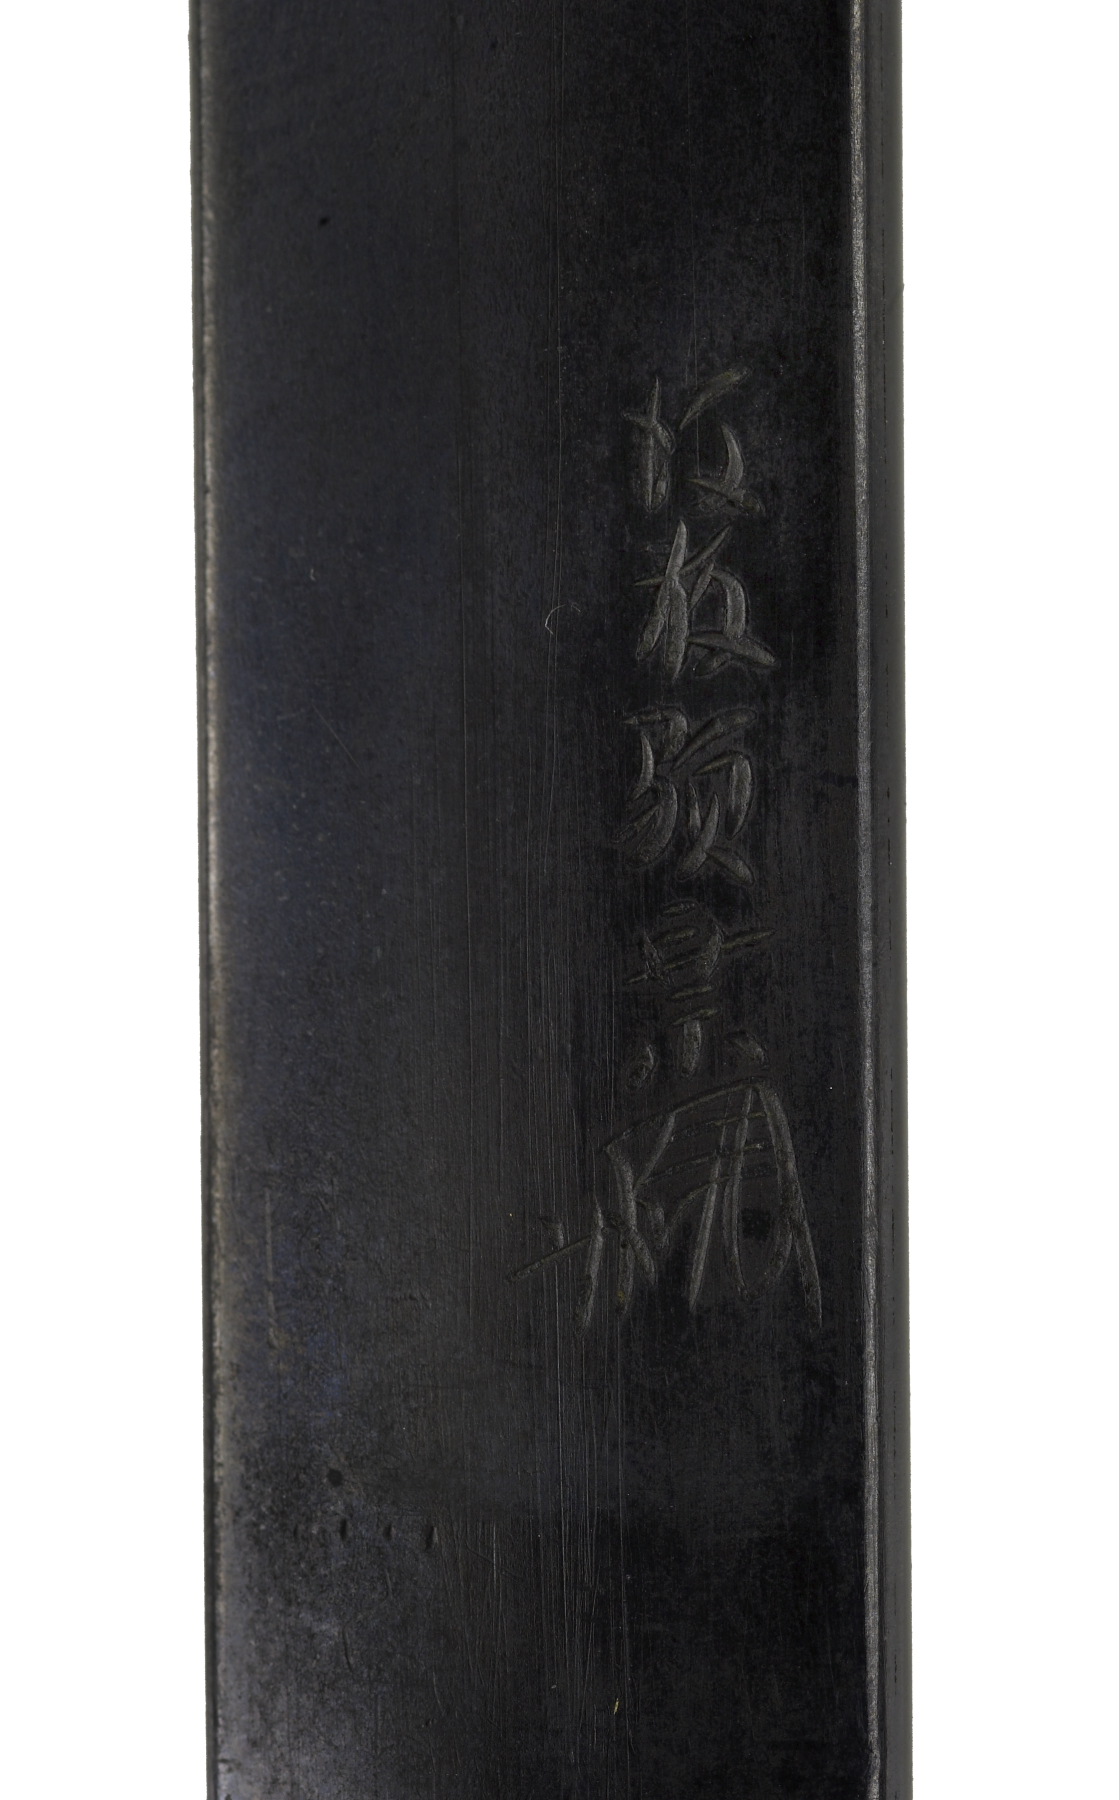
Signature of: gotō kenjō